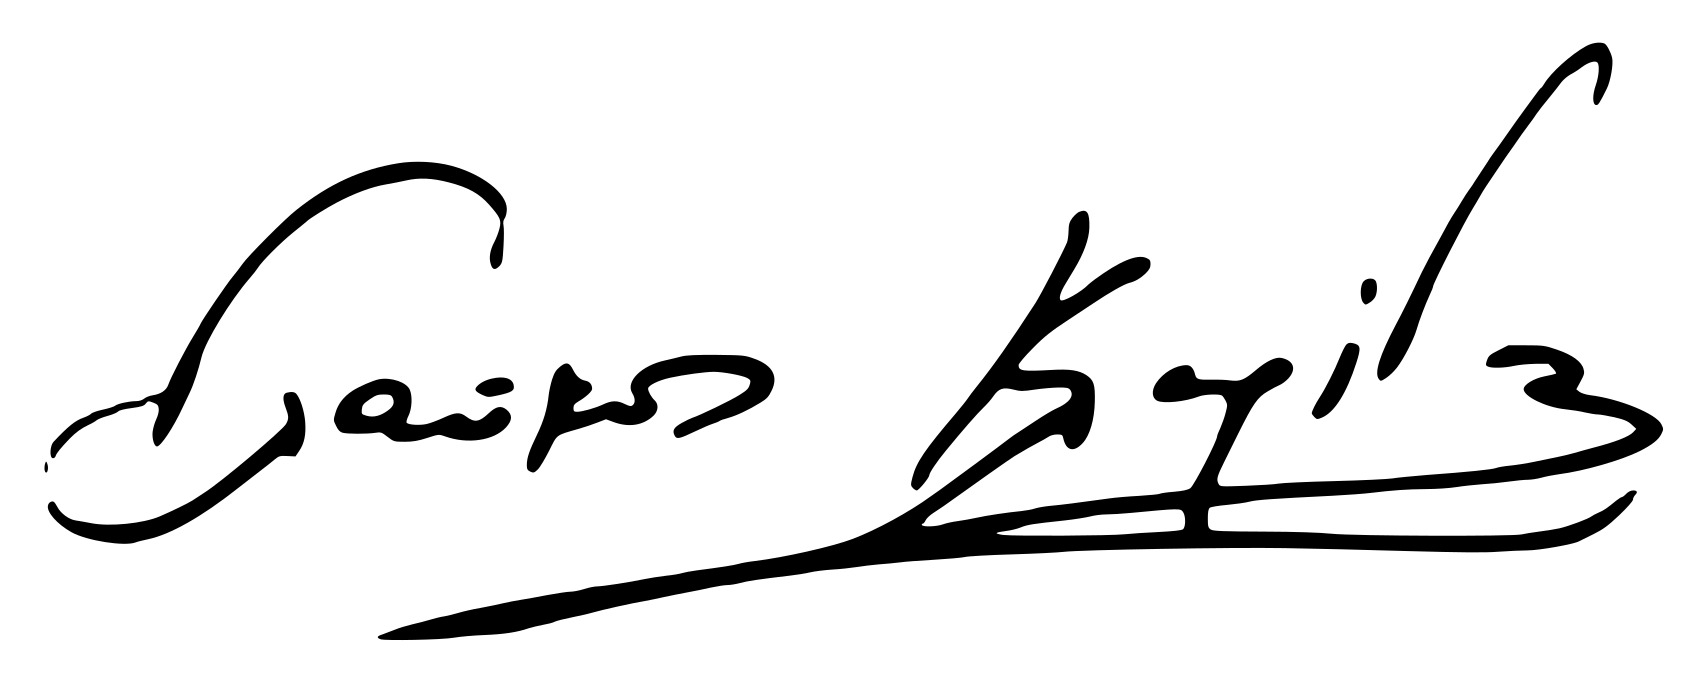
Signature of: glafcos clerides